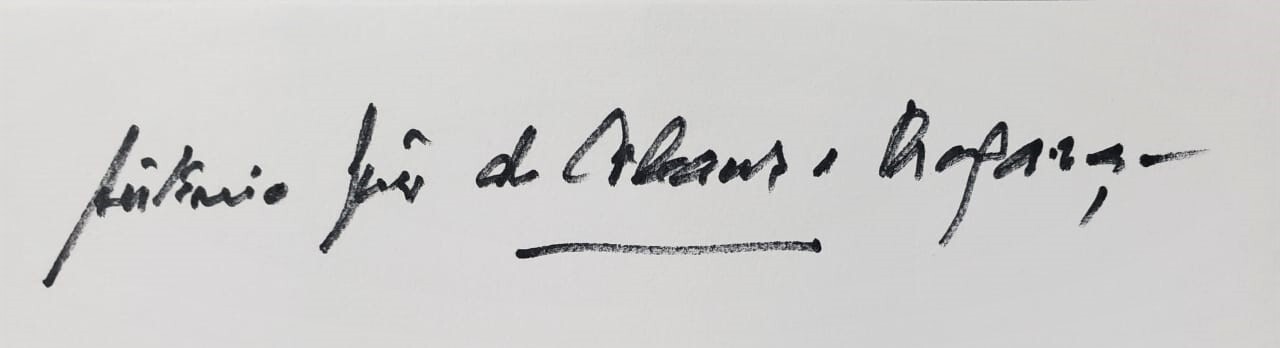
Signature of: antônio de orleans e bragança